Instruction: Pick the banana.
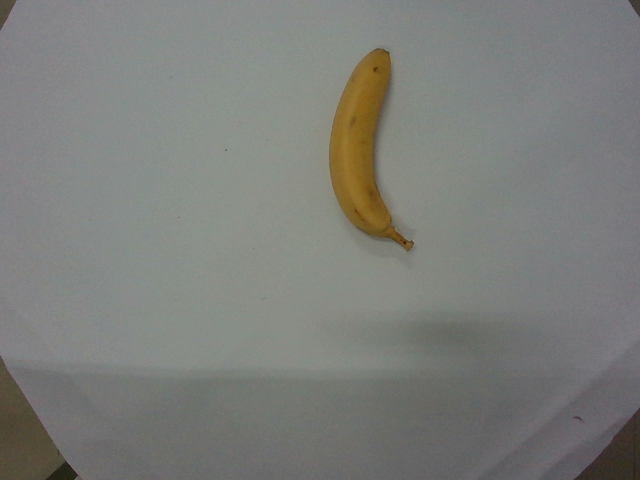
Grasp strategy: vertical